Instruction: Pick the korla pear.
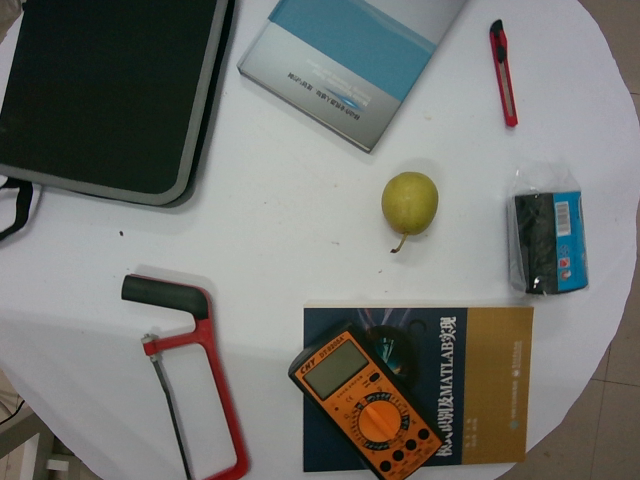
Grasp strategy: vertical